Question: What type of tax is indicated in the document, personal property or real estate?
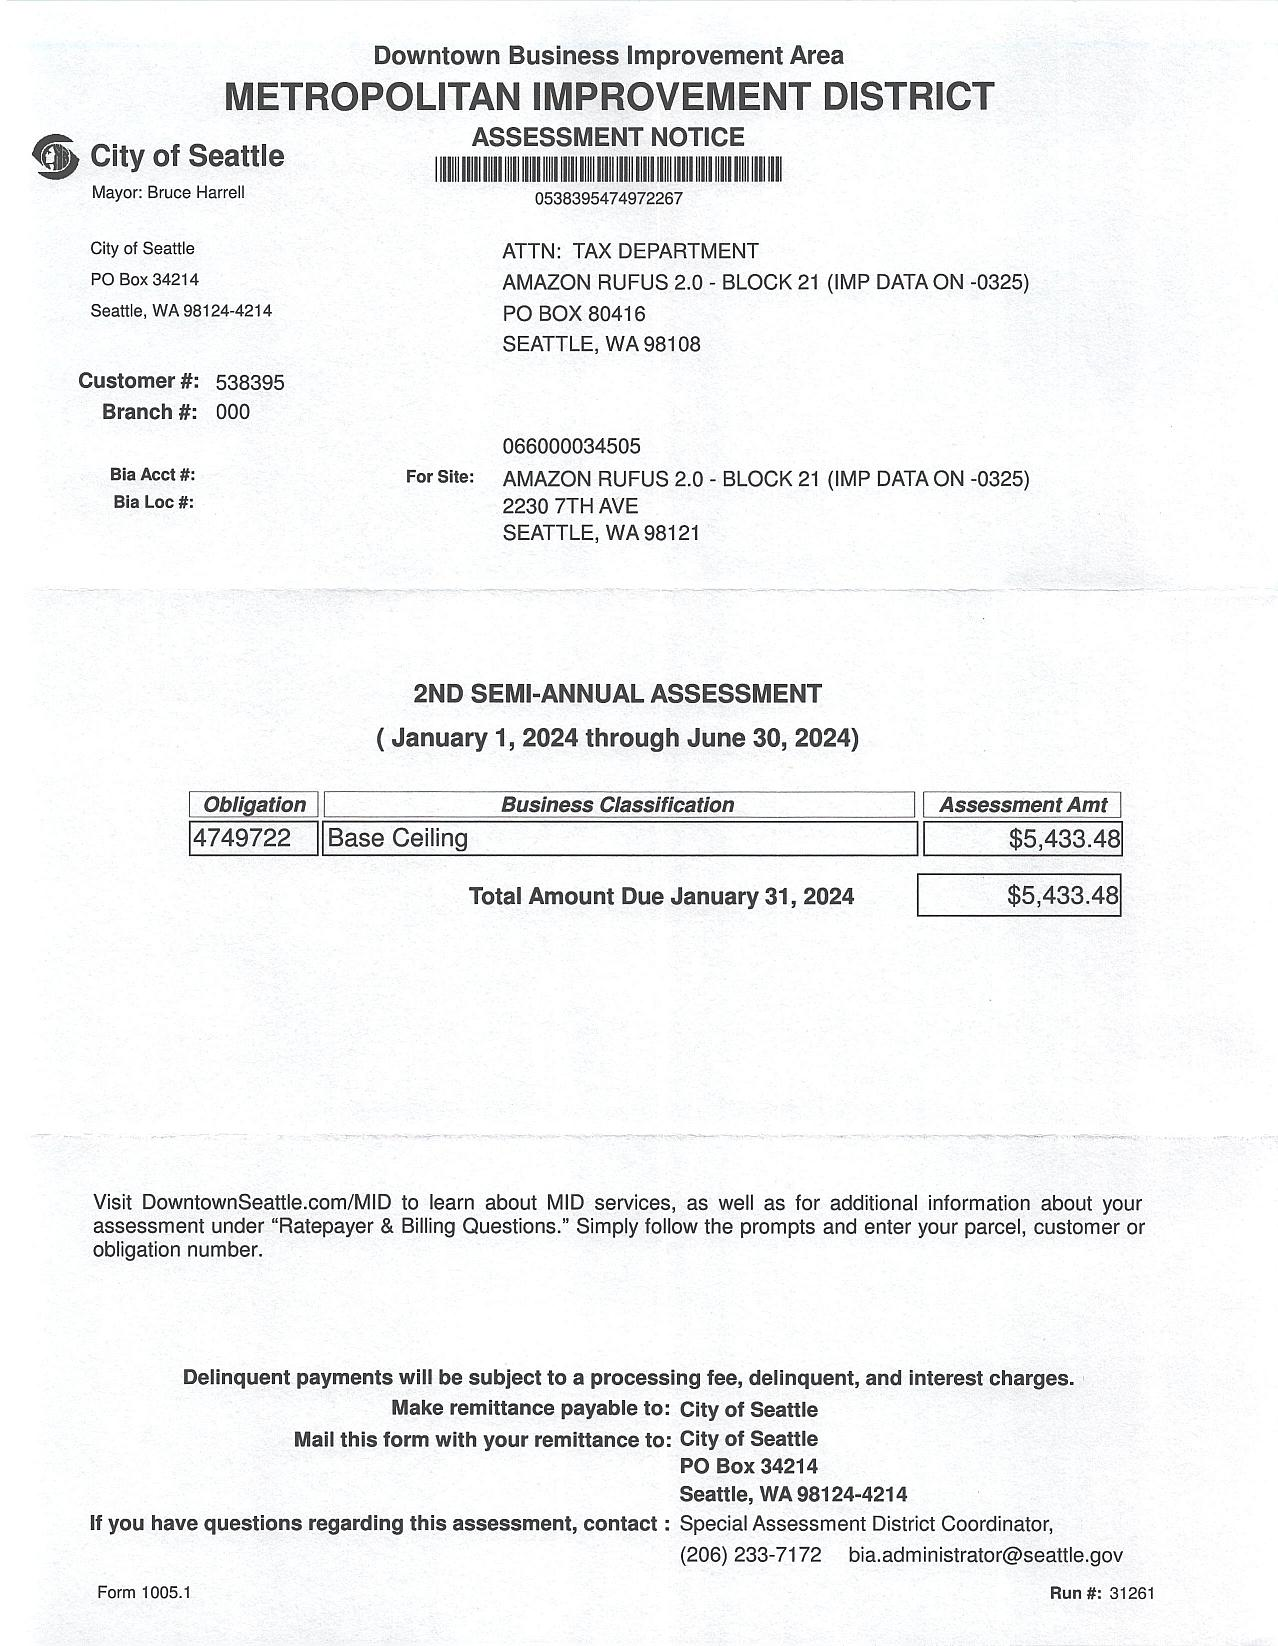
Answer: "Metropolitan Improvement District Assessment"